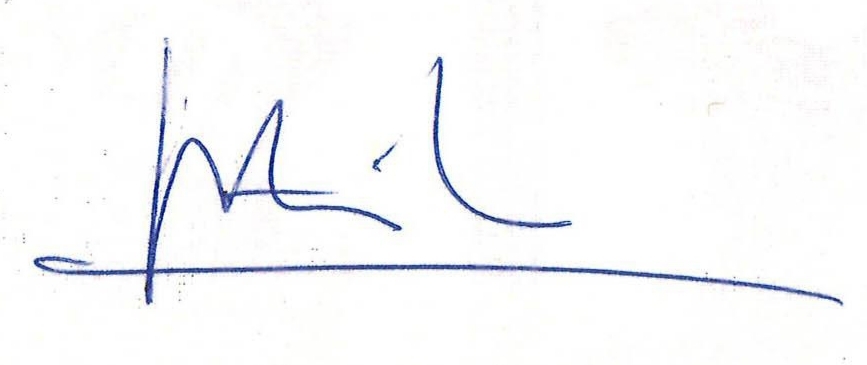
Signature of: jorge azcón